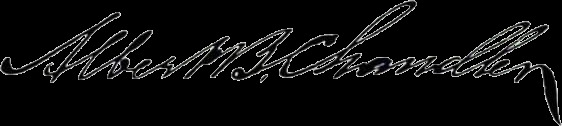
Signature of: albert brown chandler